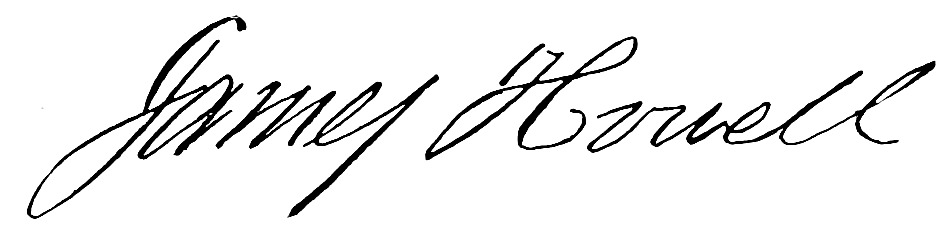
Signature of: james howell